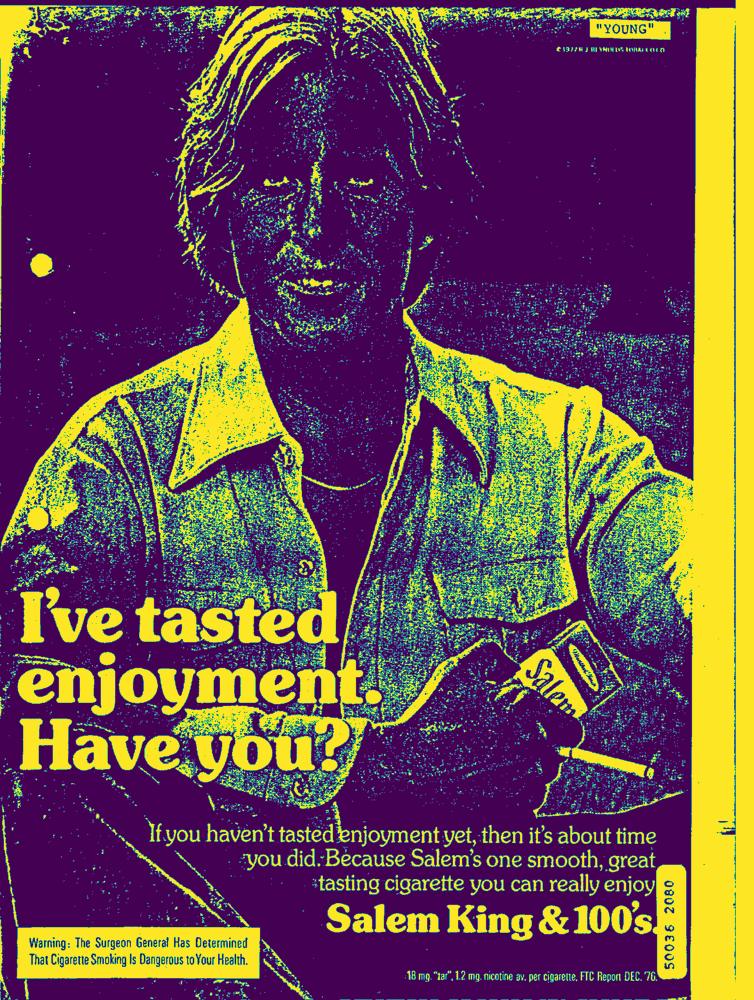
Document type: AD